Question: What is the suspected problem?
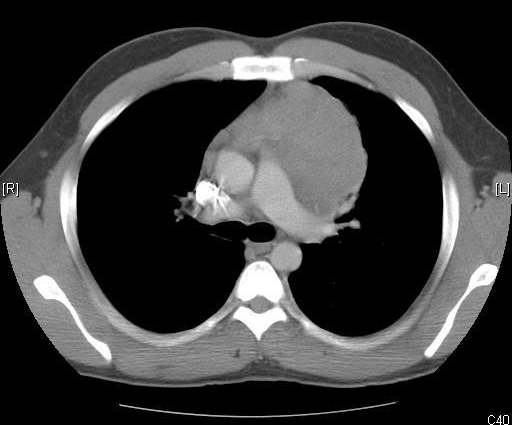
Answer: The findings suggest Anterior mediastinal mass.. Axial CT images of the chest show a soft tissue attenuating anterior mediastinal mass with minimal enhancement. The mass insinuates between the vasculature and has convex smooth margins with the lung. No fat or calcium is present.. The patient might have a history of 32 year old active duty soldier who presents with increasing shortness of breath and low grade fever..